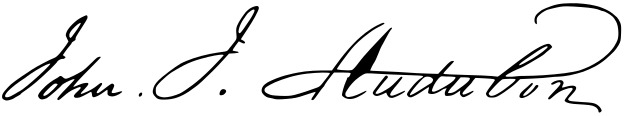
Signature of: john james audubon